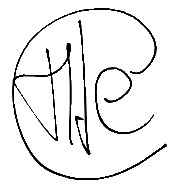
Signature of: thierry cayman